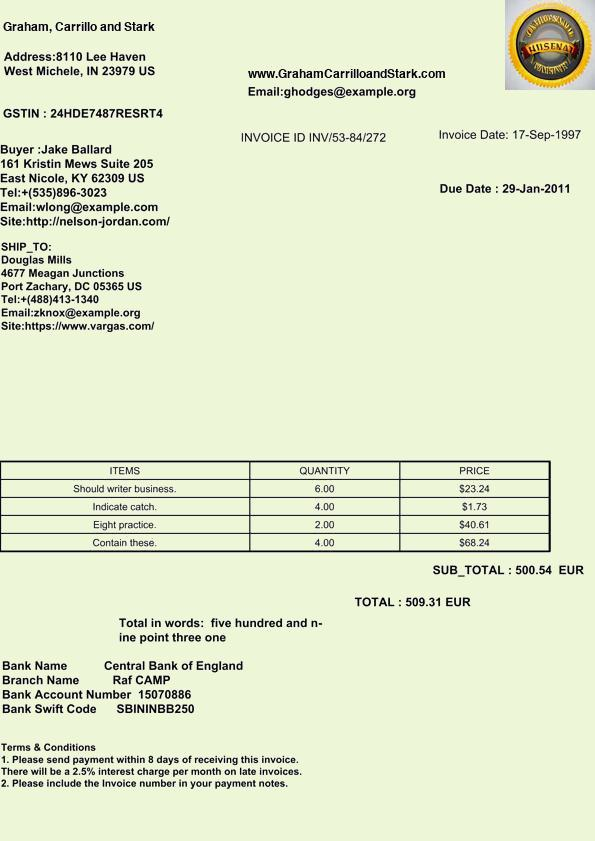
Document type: Invoice